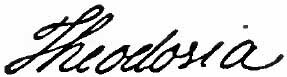
Signature of: theodosia burr alston